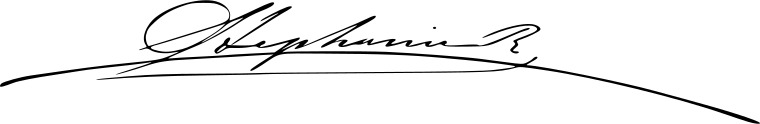
Signature of: queen stephanie of portugal